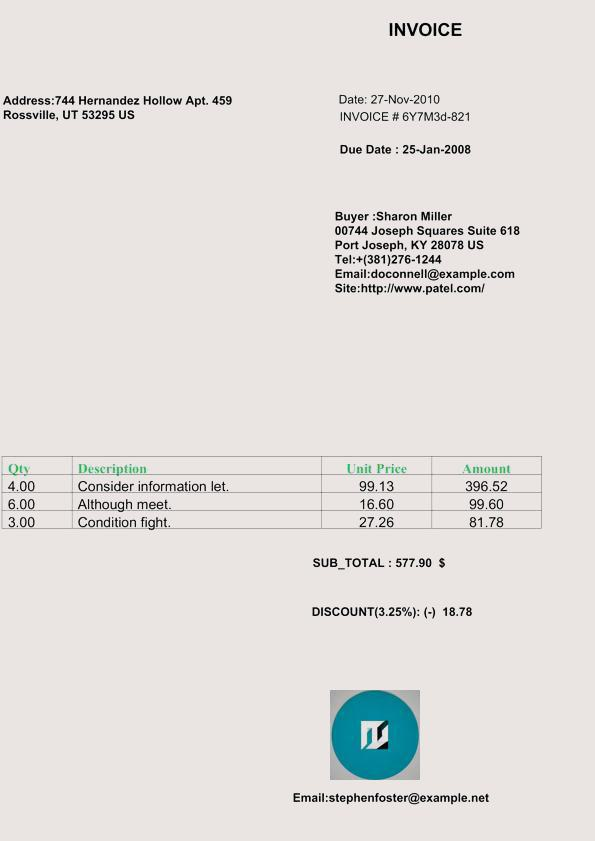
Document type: Invoice